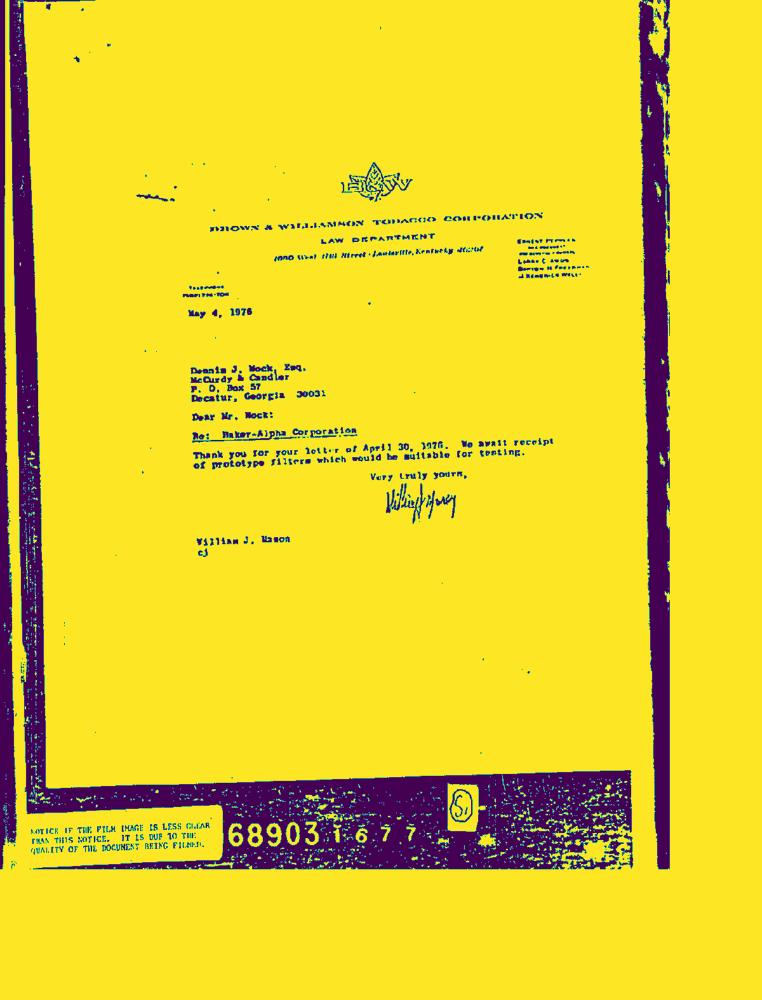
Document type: Letter-Doc